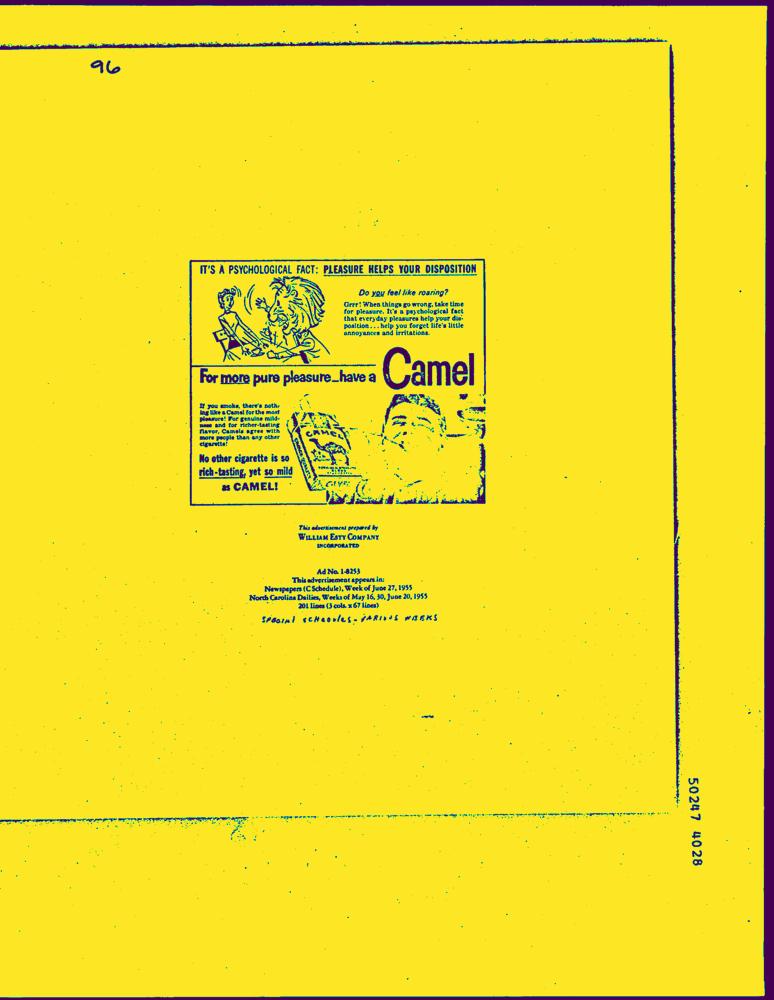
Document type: AD